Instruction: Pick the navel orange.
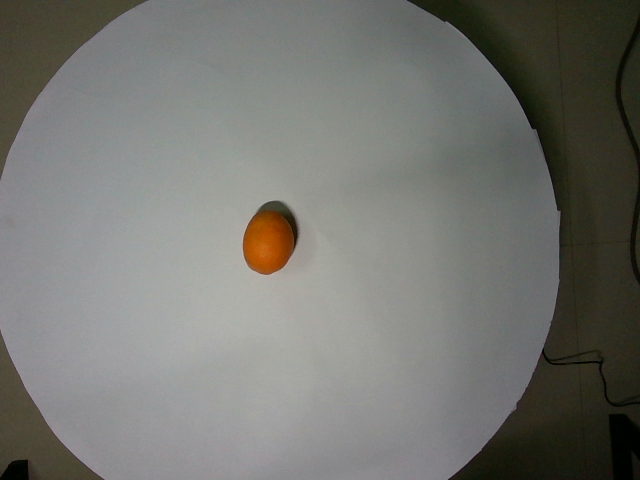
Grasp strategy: vertical